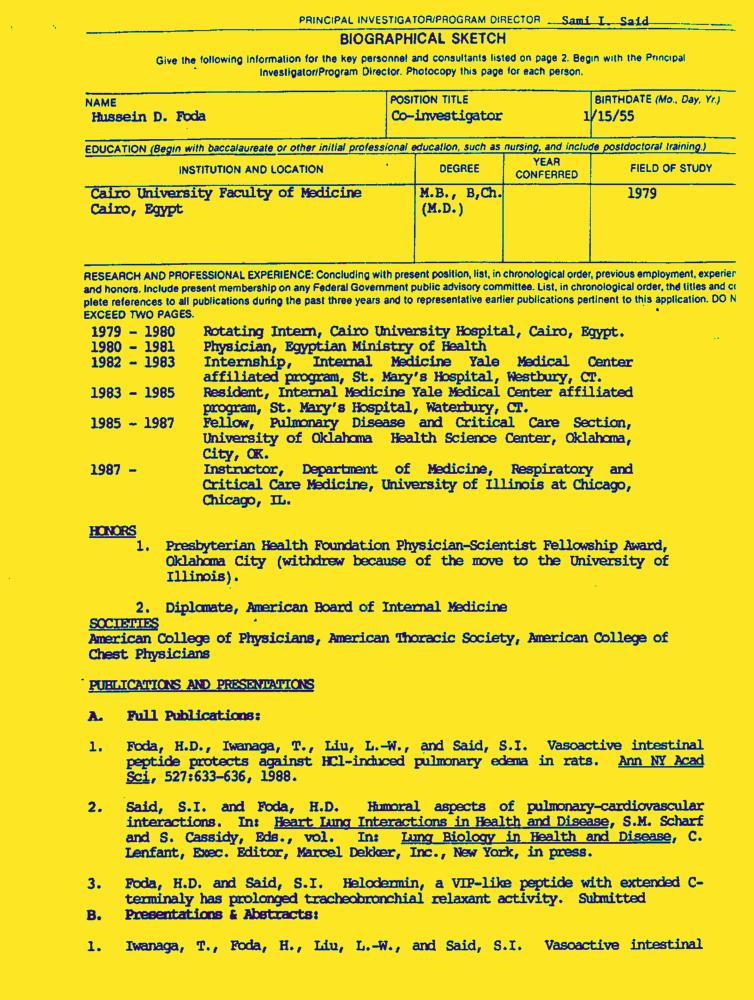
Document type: Resume-Doc